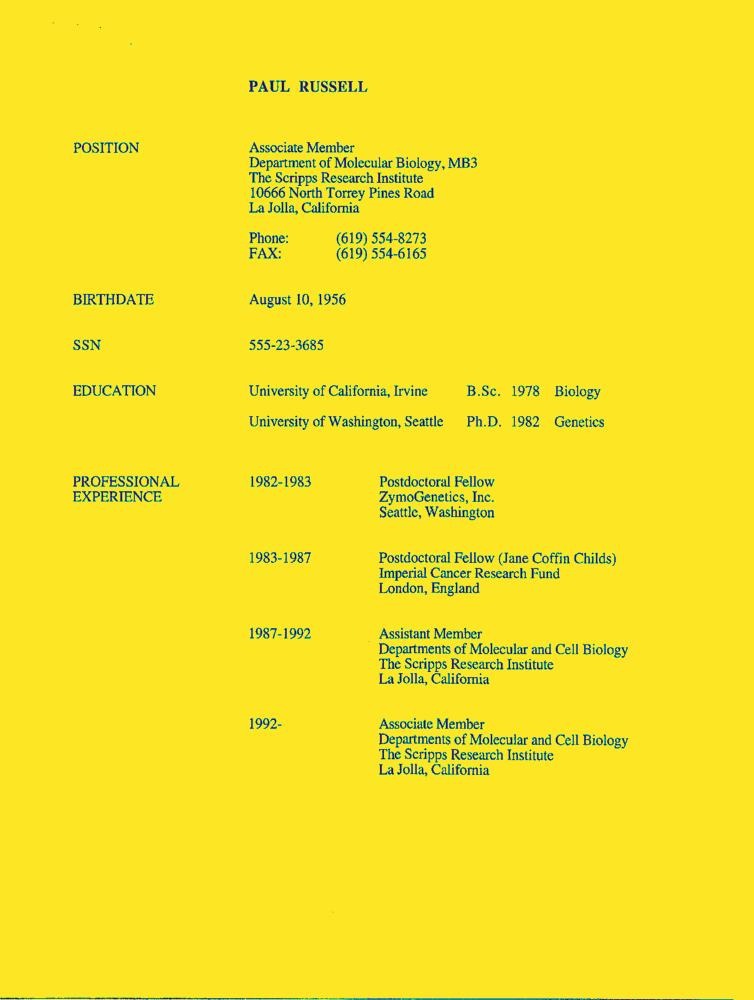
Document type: Resume-Doc